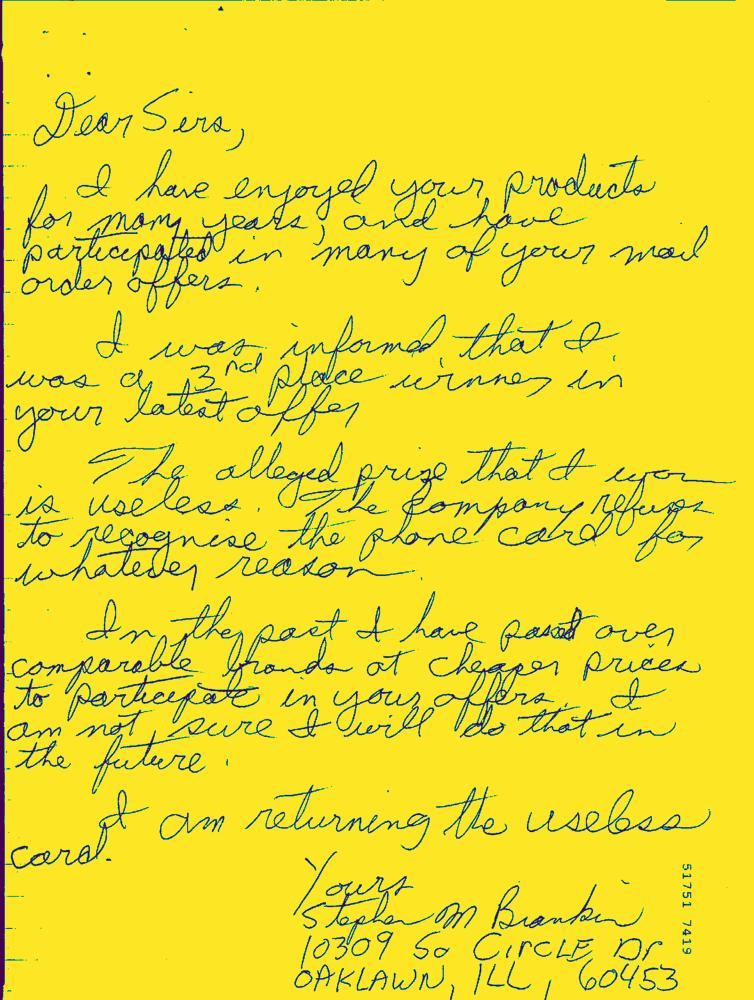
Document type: Hand-Written